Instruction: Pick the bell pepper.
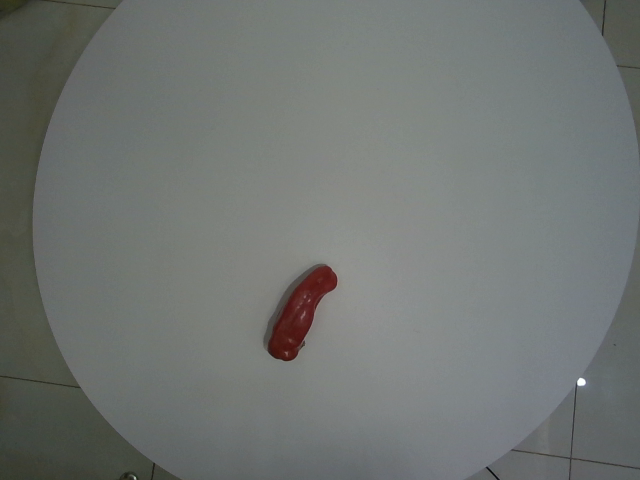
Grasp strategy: vertical